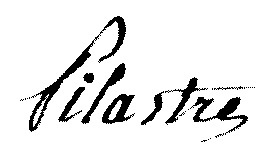
Signature of: urbain rené pilastre de la brardière